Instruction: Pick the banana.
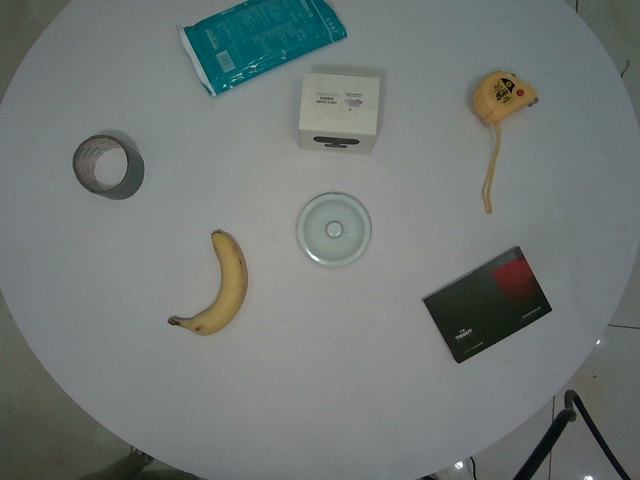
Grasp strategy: vertical